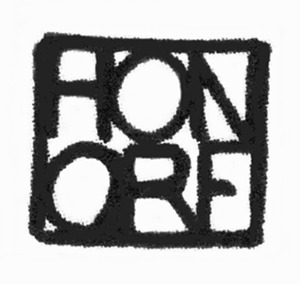
Signature of: philippe honoré